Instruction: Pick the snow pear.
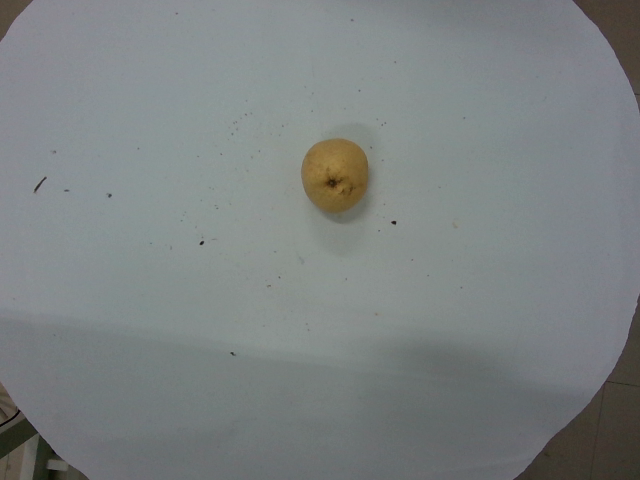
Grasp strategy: vertical